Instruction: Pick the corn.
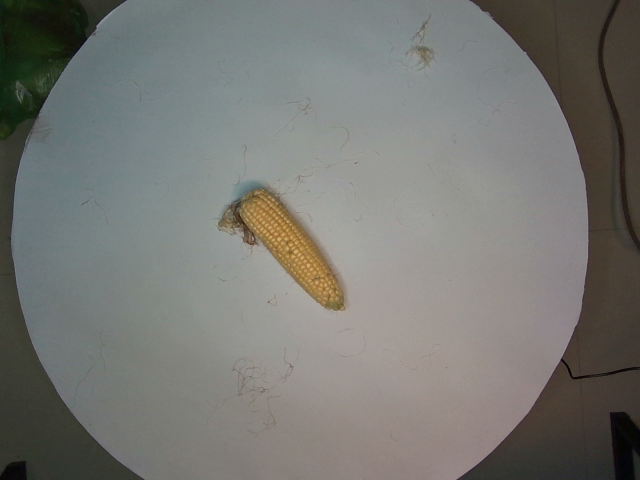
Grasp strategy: vertical